Question: What is the suspected problem?
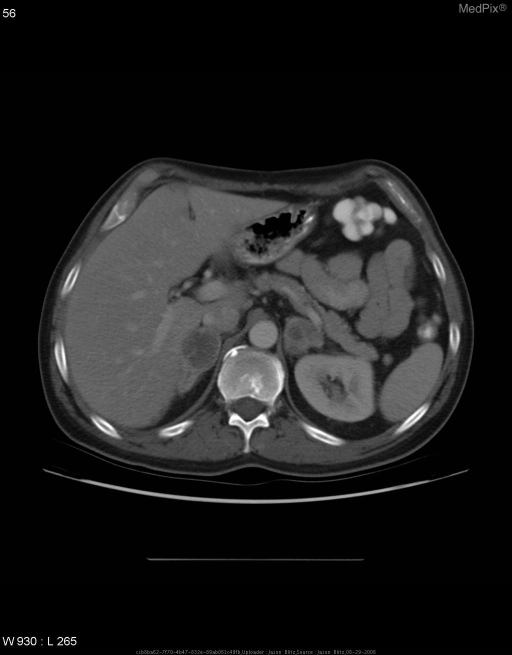
Answer: The findings suggest Chest and abdominal CT on 13 April 2006 revealed the following in comparison with an August 2004 chest and abdominal CT:
  •  Progression of right hilar adenopathy and enlargement of the pleural-based soft tissue mass along the posteromedial aspect of the right lower lobe.
  •  Pulmonary parenchyma demonstrates enlargement of multiple
right lower lobe pulmonary nodules.
  •   The pancreas, spleen, adrenal glands, and kidneys are normal.
  •   Soft tissue in the bilateral gluteal regions are normal.

Chest and abdomal CT on 16 August 2006 after 4 months of chemotherapy and radiation revealed the following in comparison with the 13 April 2006 study:
  •   Subcarinal lymphadenopathy is demonstrated and increased from previous study.
  •   Associated rib destruction is demonstrated.
  •   Associated endobronchial narrowing is demonstrated extending to the right lower lobe.
  •   No pulmonary nodules are seen in the left lung.
  •   Interval development of bilateral adrenal masses.
  •   Soft tissue masses are demonstrated within the mesentery.
  •   Interval development of right gluteal mass. 16 August Abdominal CT demonstrating metastatic spread to bilateral adrenal glands.. The patient might have a history of Chief complaint:

47 y/o male presented in Nov 2005 with pain in right anterior thigh.  X-ray revealed a mass in the femur and adjacent soft tissue.  Partial surgical resection of mass revealed adenocarcinoma.  Subsequent PET scan indicated increased uptake at several locations in the right lung.

Patient had a history of pulmonary nodules dating to 2003/2004.  However a PET conducted in August of 2004 was negative except for minimal uptake in one pulmonary nodule.  Serial X-rays showed no changes in these nodules through mid 2005.

Patient was diagnosed with metastatic adenocarcinoma of the right lung and referred to oncology for radiation and chemotherapy.

PMX:
  •  Nephrolithiasis
  •  Hyperlipidemia

PSHX:
  •  Right neck lymph node resection (benign) at 22 yo
  •  Cholestectomy in 2004

SocHx:
  •  >1PPD for 20 years
  •  No ETOH

FMHX:
  •  Sister (smoker) died of lung cancer in 1979
  •  Sister (non-smoker) died of lunger cancer at 40 yo
  •  Sister (non-smoker) died of lung cancer at 62 yo
  •  Brother (smoker) diagnosed with head and neck cancer 2006

Meds:
  •  Percocet

Allergies:
  •  Aspirin - upset stomach.